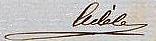
Signature of: archduchess adelaide of austria